Question: What do the imaging results show?
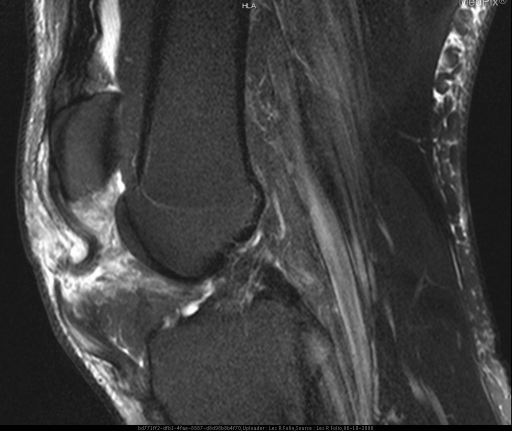
Answer: The imaging shows Plain lateral x-rays of bilateral knees showed patella alta, a high riding patella. Joint effusion was noted. On MRI, disrupted patellar tendons were noted bilaterally. Figure 3 is a T2 sagittal of right knee showing the tendon retracted with associated increased signal representing tear and inflammation..